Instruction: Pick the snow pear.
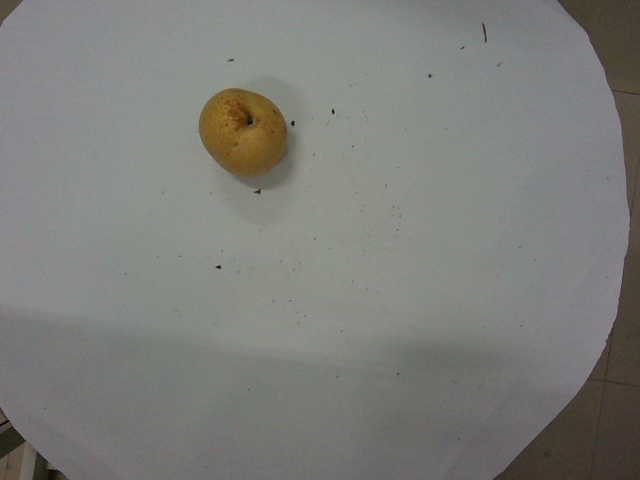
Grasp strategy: vertical